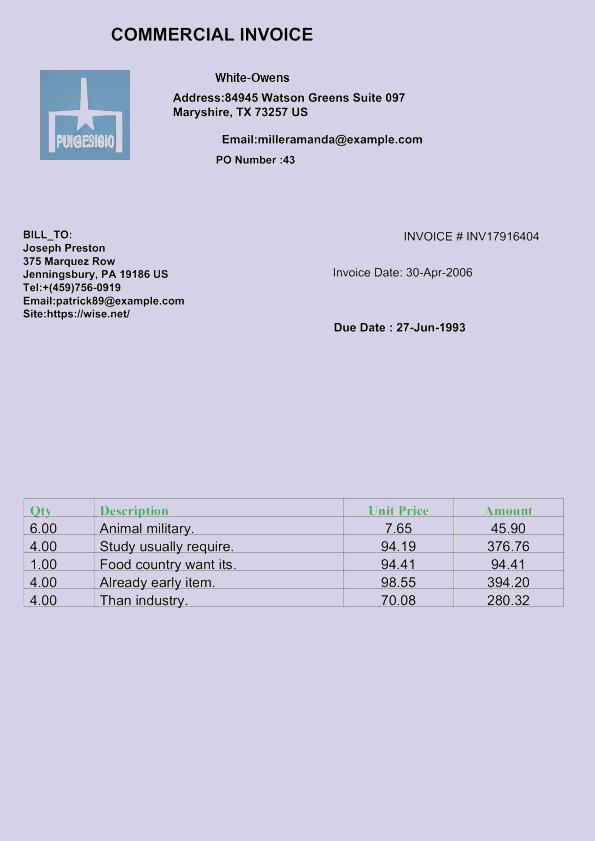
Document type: Invoice